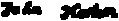
Signature of: john norton